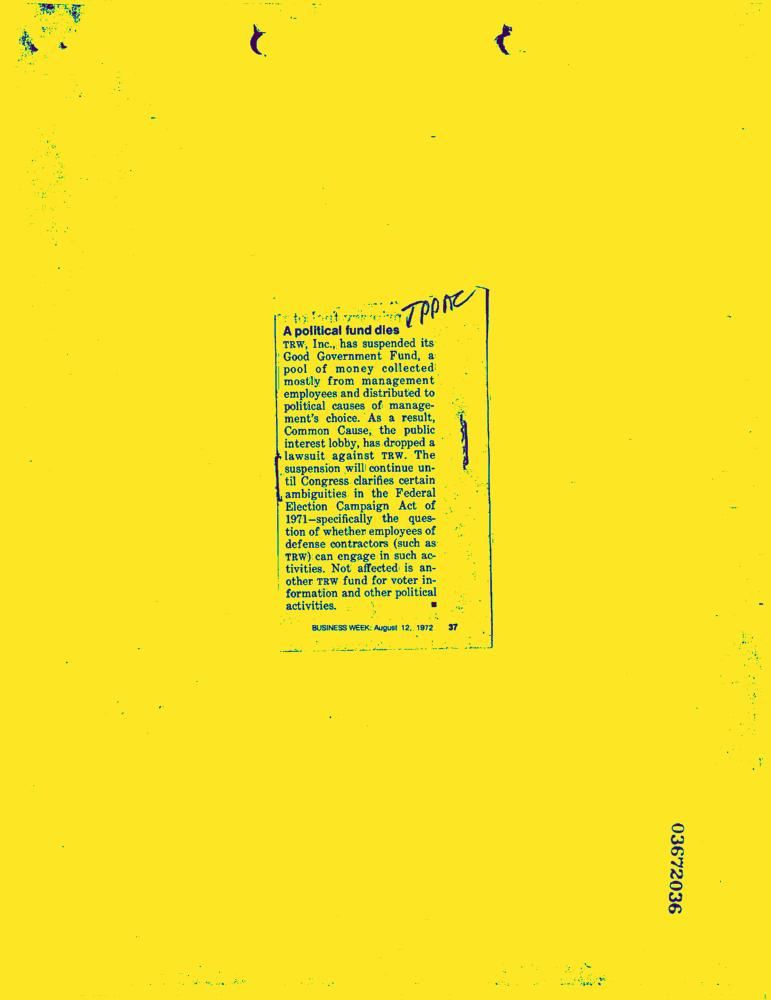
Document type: News-Article